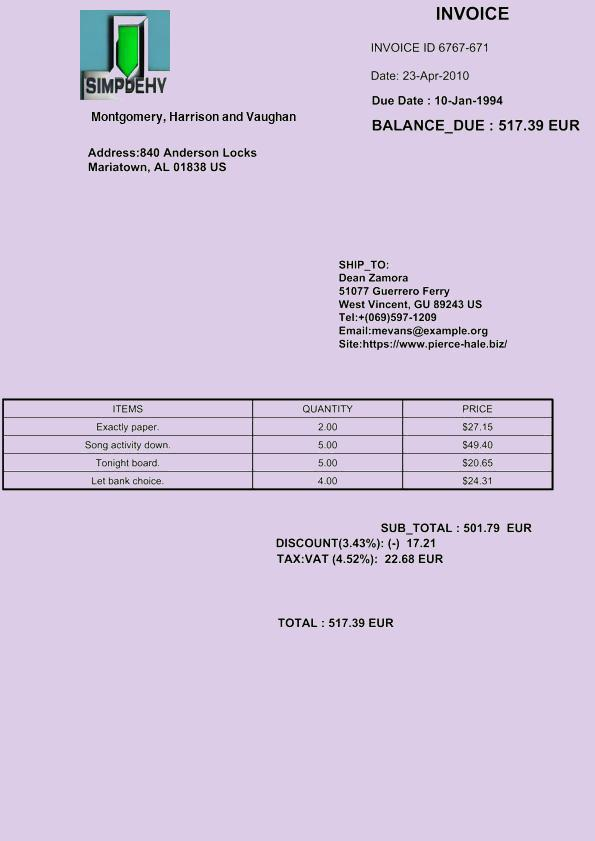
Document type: Invoice